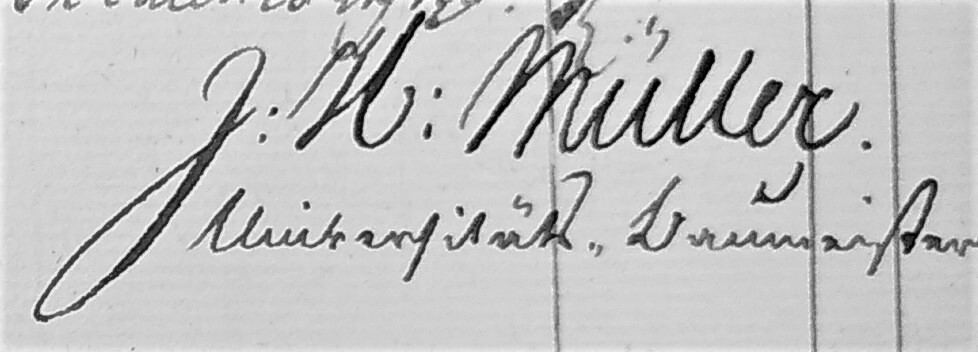
Signature of: justus heinrich müller